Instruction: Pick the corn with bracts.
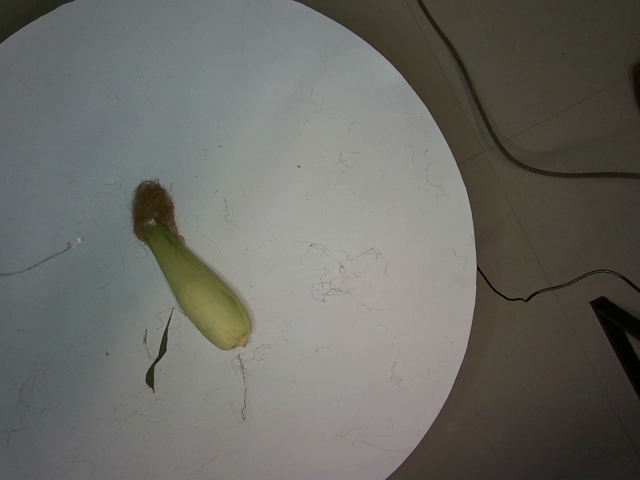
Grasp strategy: vertical